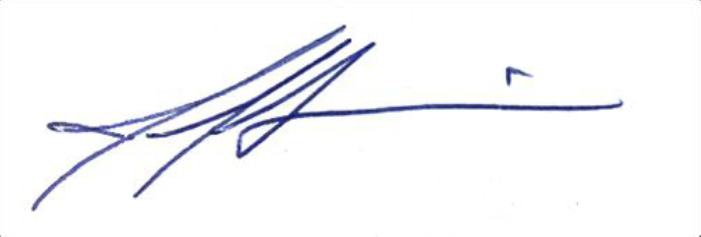
Signature of: jeff helfrich